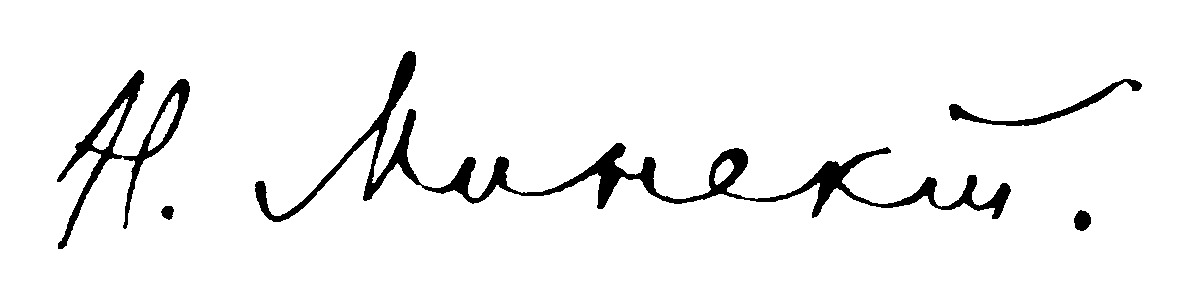
Signature of: nikolai minsky